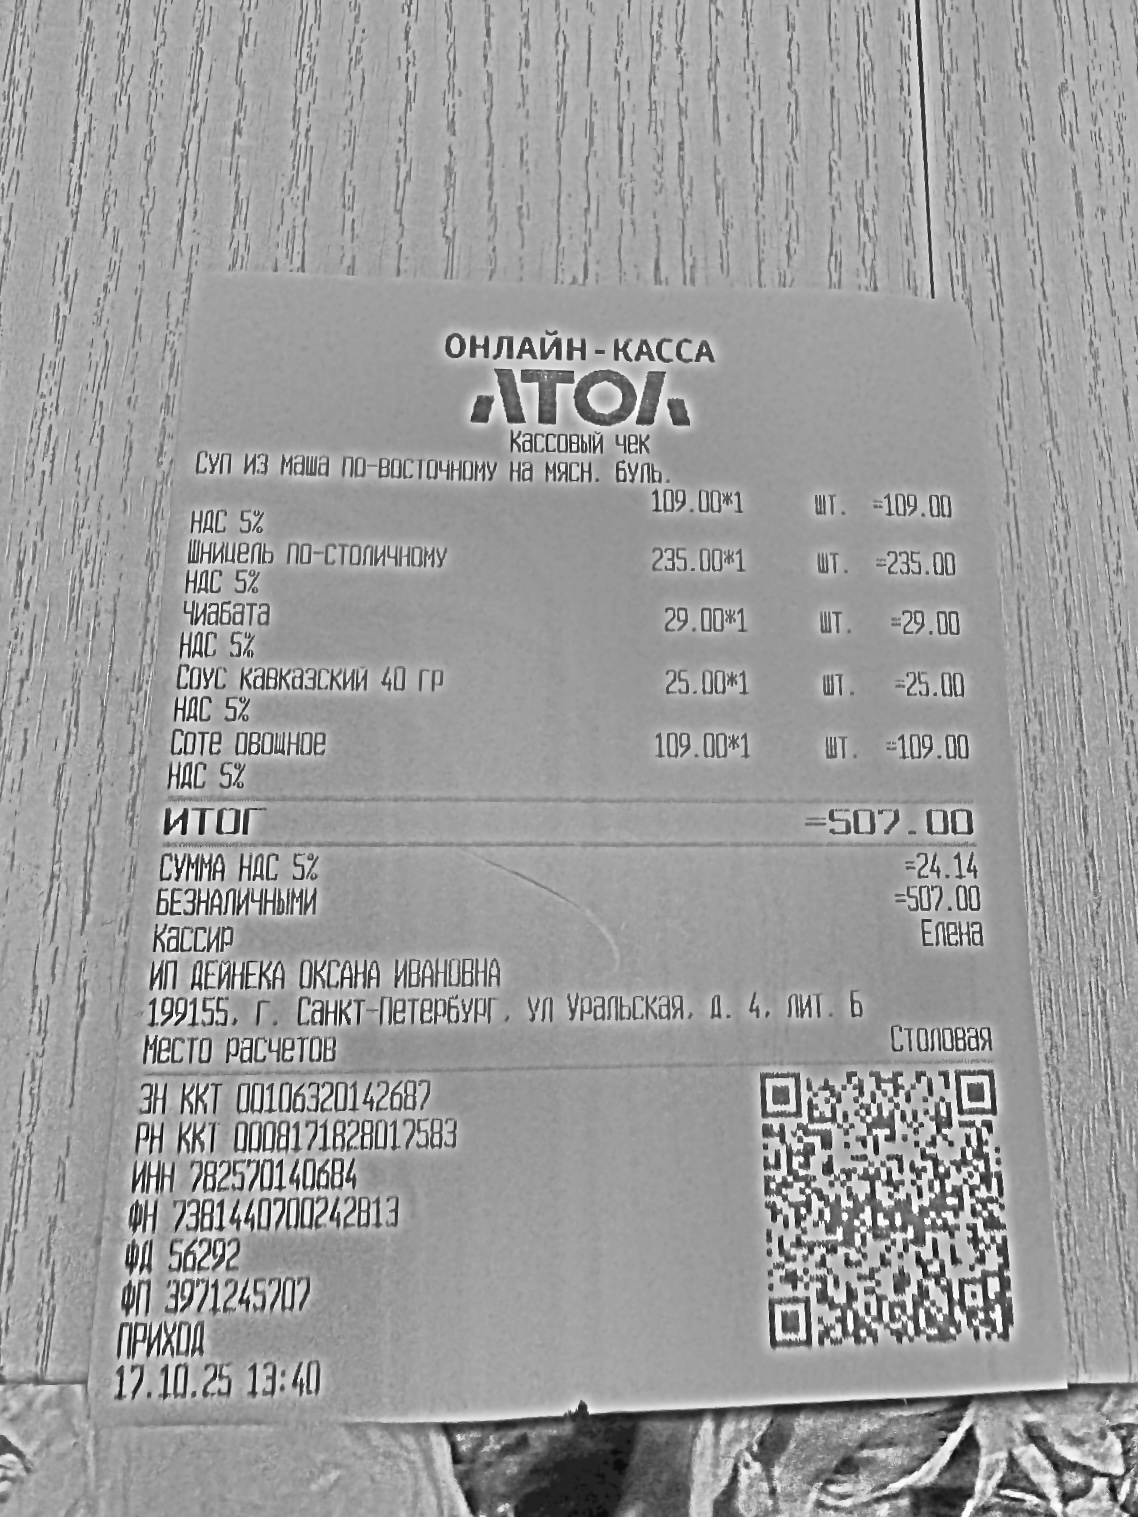
Продавец: ИП ДЕЙНЕКА ОКСАНА ИВАНОВНА
ИНН: 782570140684
Дата: 17.10.25
Товары: Суп из маша по-восточному на мясн. буль.; Шницель по-столичному; Чиабата; Соус кавказский 40 гр; Соте овощное
Количество: 1; 1; 1; 1; 1
Цена: 109.00; 235.00; 29.00; 25.00; 109.00
Сумма: 109.00; 235.00; 29.00; 25.00; 109.00
Итого: 507.00